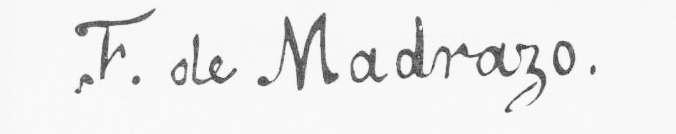
Signature of: federico de madrazo y kuntz